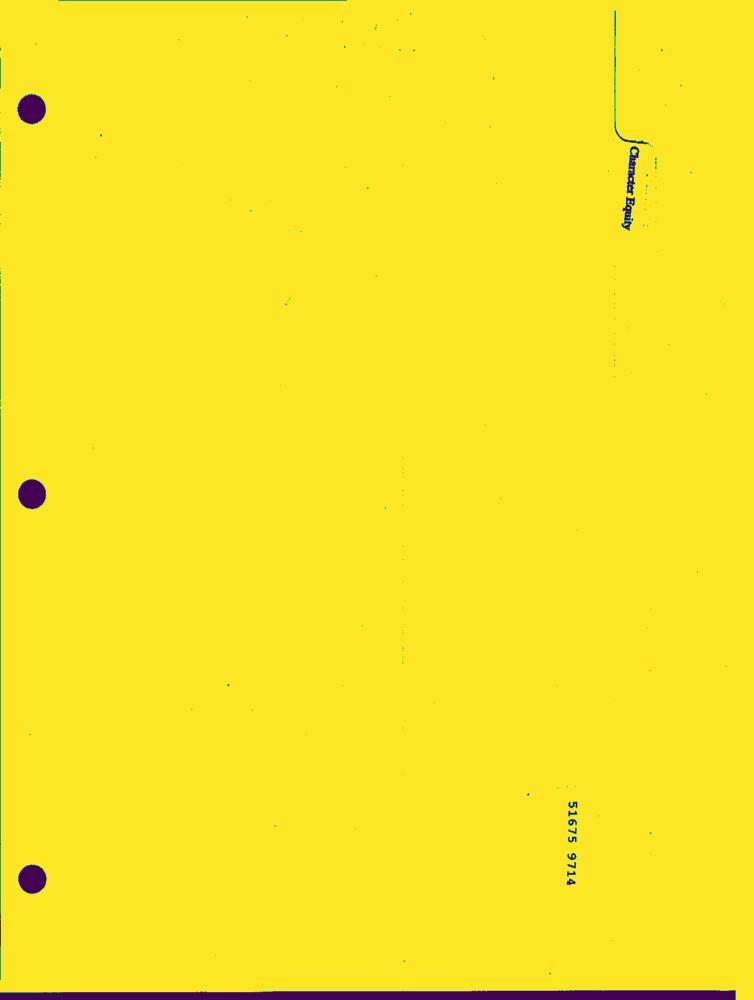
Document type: AD